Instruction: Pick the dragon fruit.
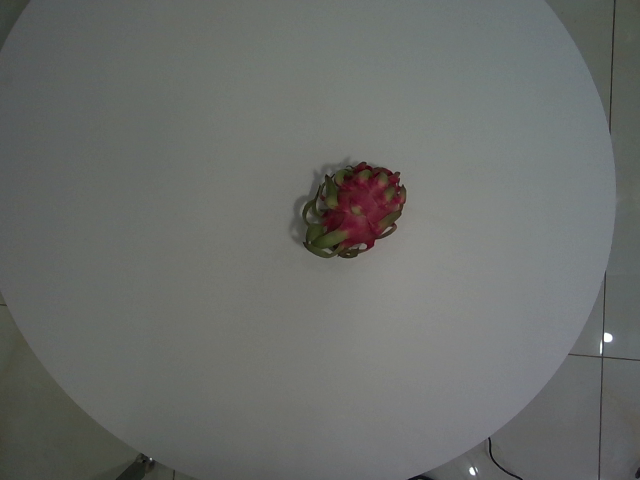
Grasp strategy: vertical